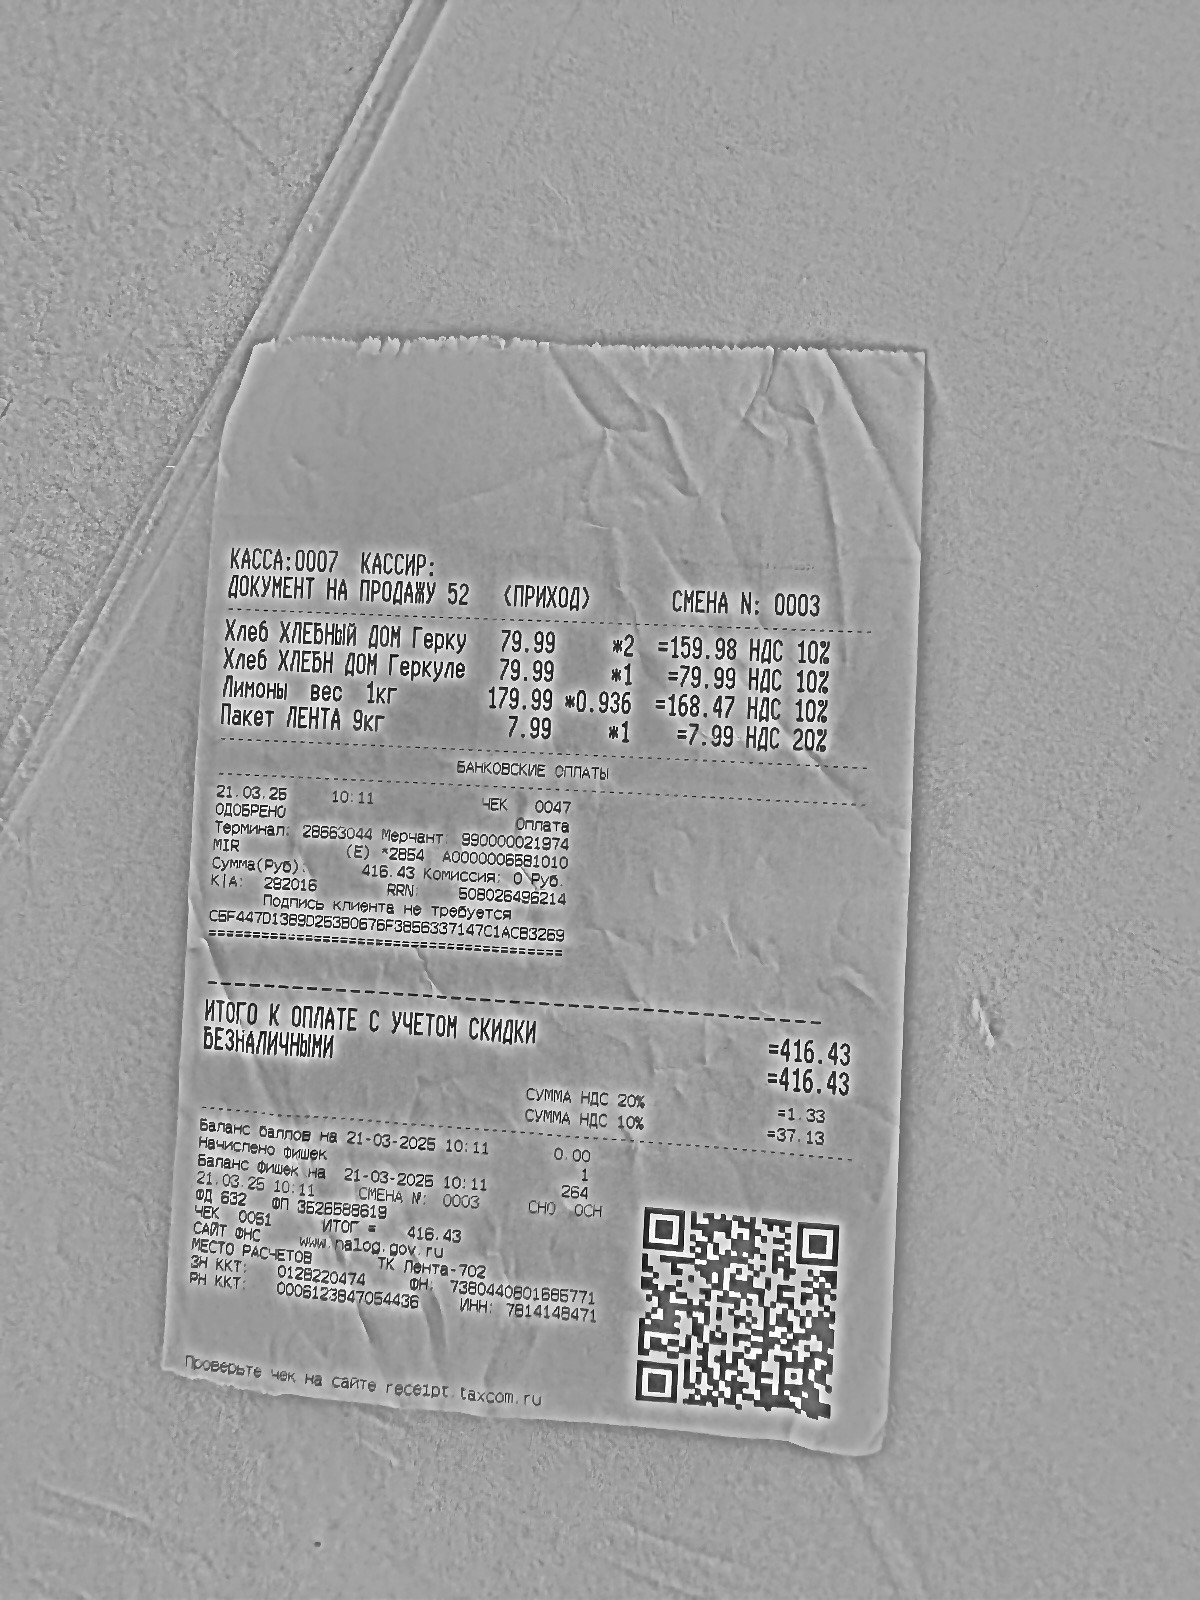
Дата: 21.03.25
Товары: Хлеб ХЛЕБНЫЙ ДОМ Геркул; Хлеб ХЛЕБНЫЙ ДОМ Геркулев; Лимоны Вес 1кг; Пакет ЛЕНТА 9кг
Количество: 2.000; 1.000; 0.936; 1.000
Цена: 79.99; 79.99; 179.99; 7.99
Сумма: 159.98; 79.99; 168.47; 7.99
Итого: 416.43